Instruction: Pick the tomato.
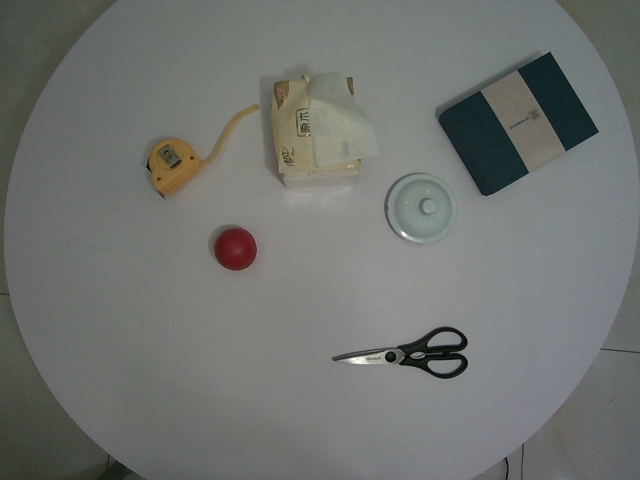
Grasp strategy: vertical